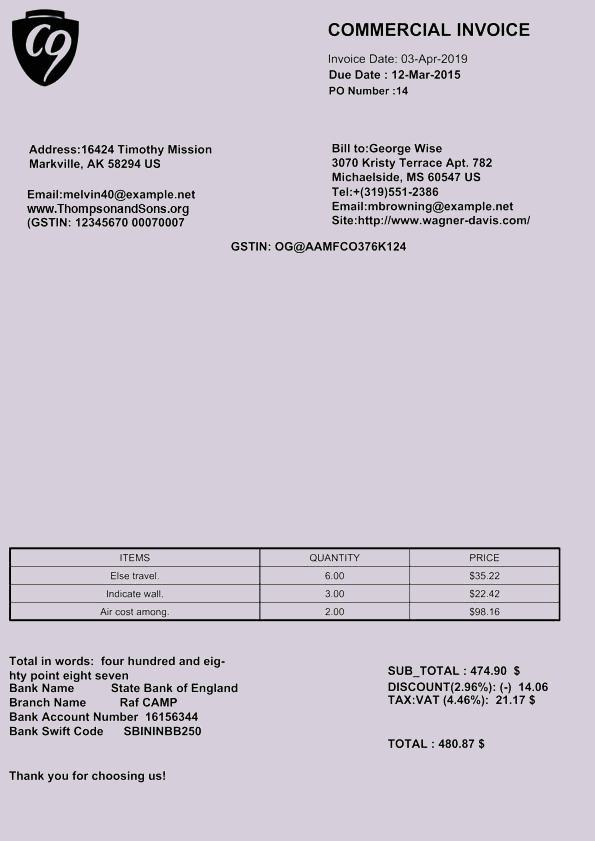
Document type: Invoice